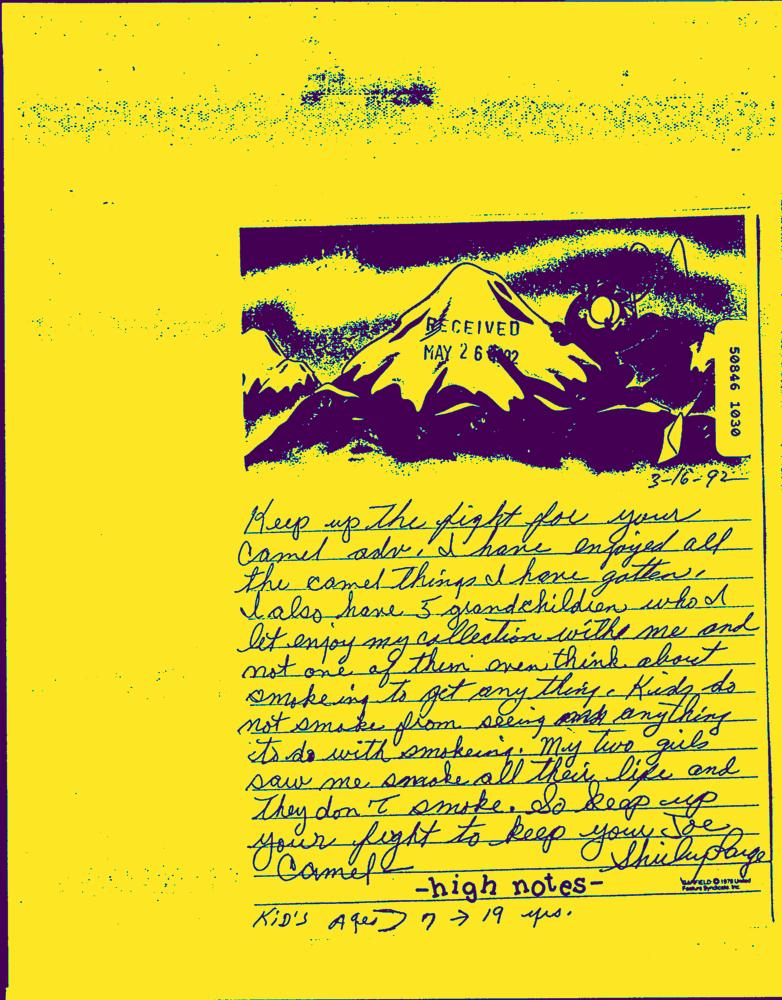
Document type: Hand-Written